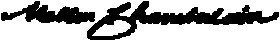
Signature of: mellen chamberlain